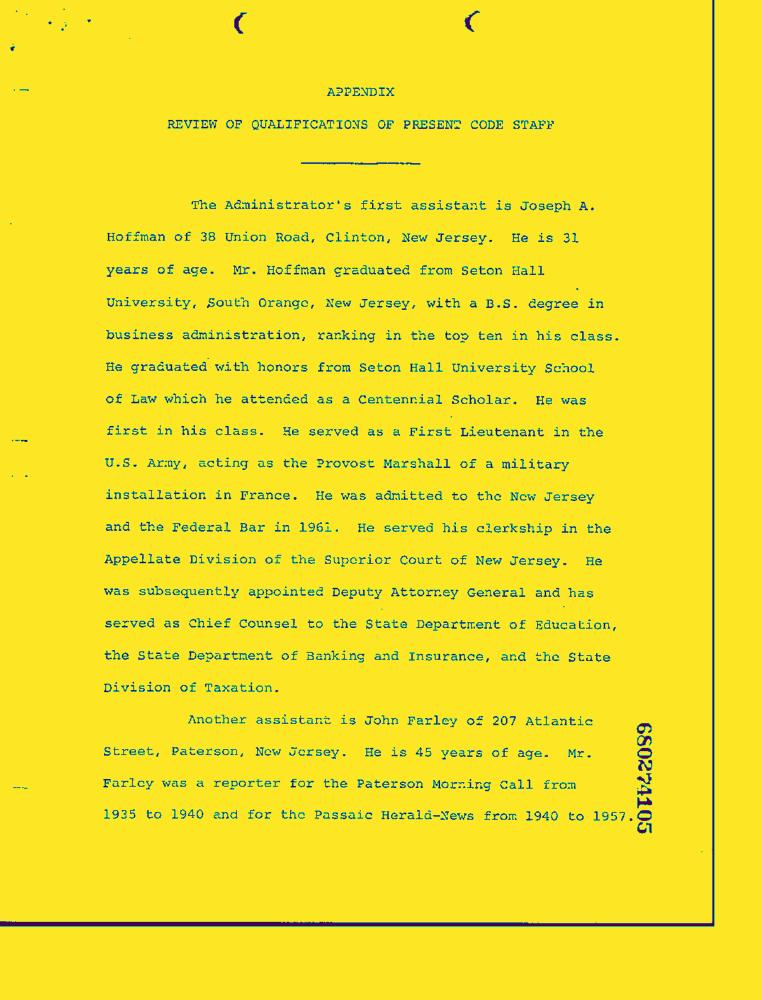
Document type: Resume-Doc